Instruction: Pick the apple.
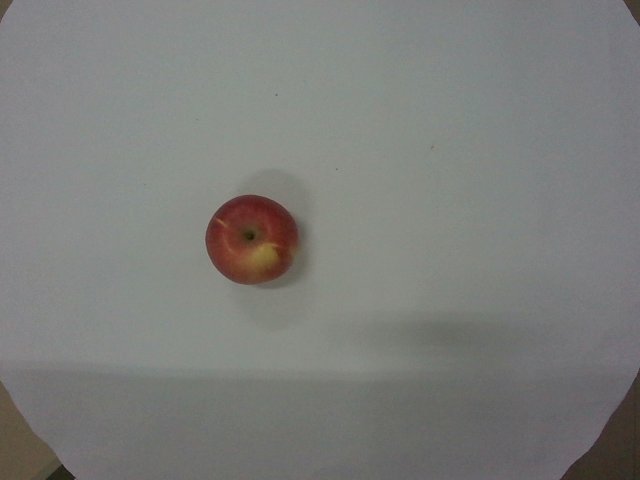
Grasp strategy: vertical